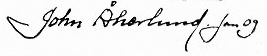
Signature of: john åkerlund